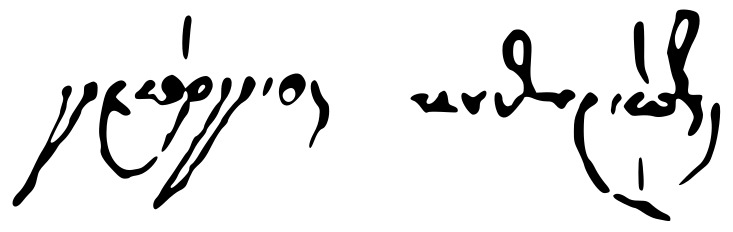
Signature of: georgios kountouriotis